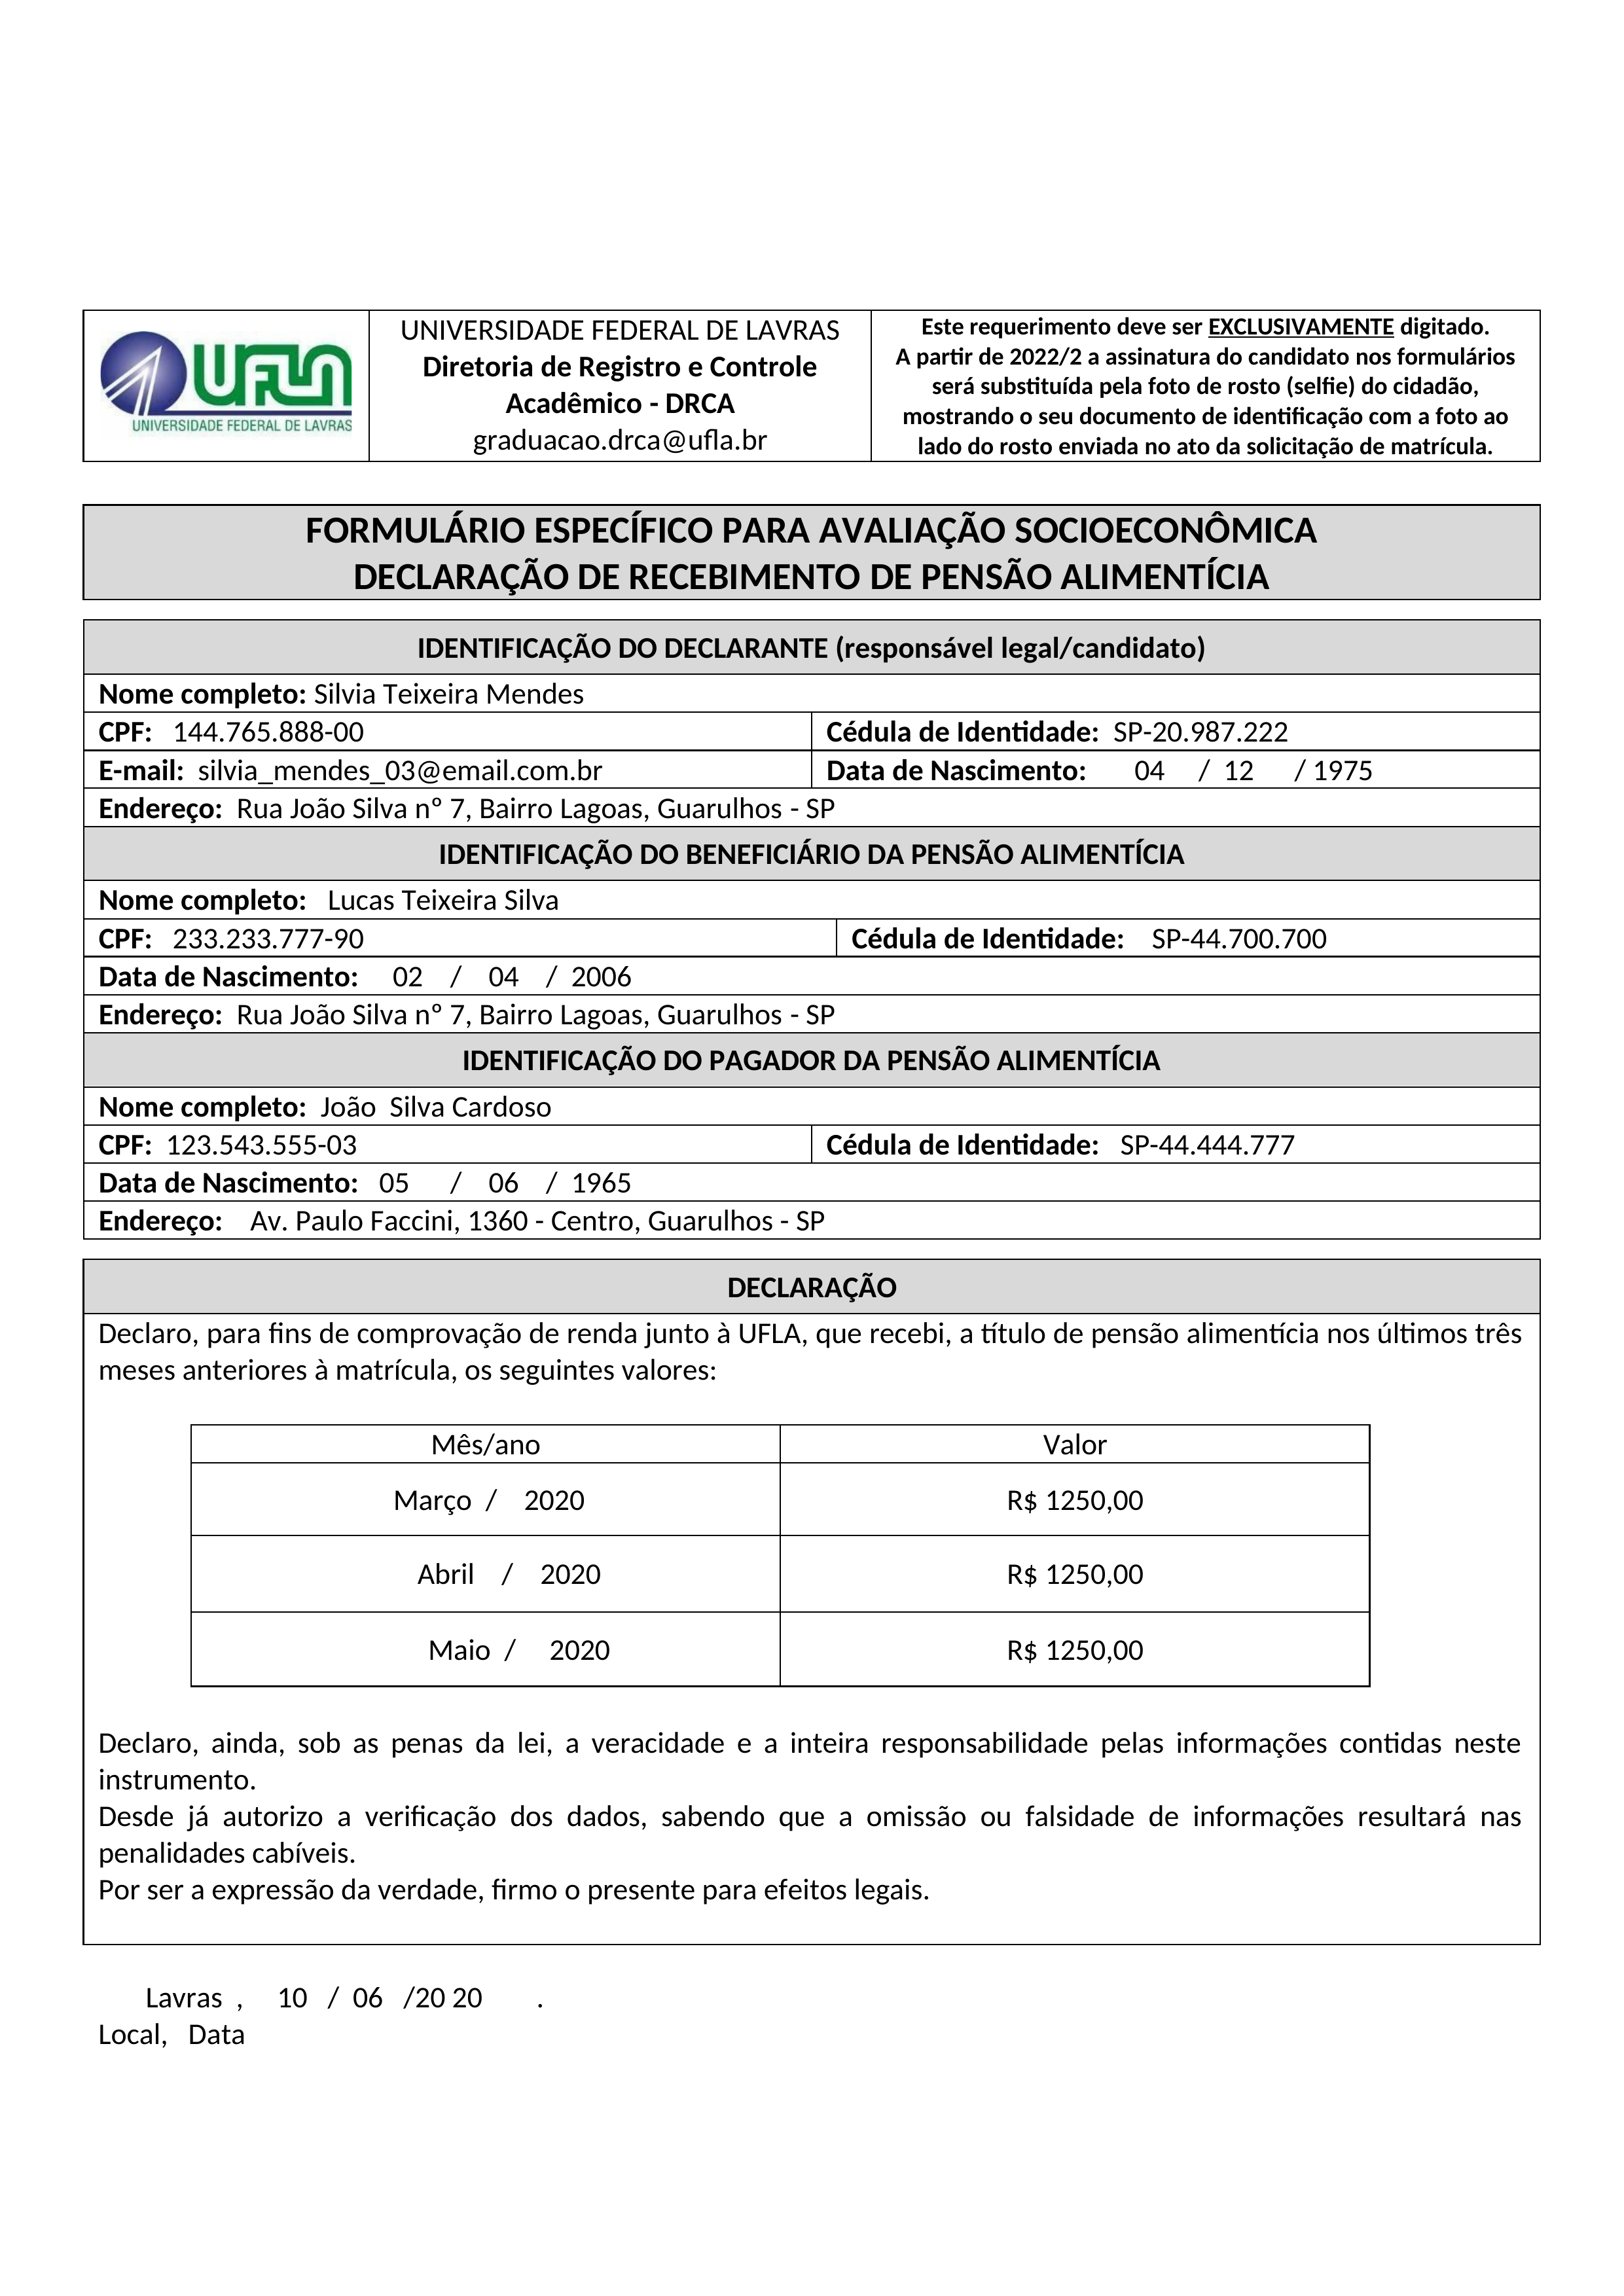
Este requerimento deve ser EXCLUSIVAMENTE digitado.
UNIVERSIDADE FEDERAL DE LAVRAS
UFLA
A partir de 2022/2 a assinatura do candidato nos formulários será substituída pela foto de rosto (selfie) do cidadão, mostrando o seu documento de identificação com a foto ao lado do rosto enviada no ato da solicitação de matrícula.
Diretoria de Registro e Controle Acadêmico - DRCA
UNIVERSIDADE FEDERAL DE LAVRAS
graduacao.drca@ufla.br
FORMULÁRIO ESPECÍFICO PARA AVALIAÇÃO SOCIOECONÔMICA DECLARAÇÃO DE RECEBIMENTO DE PENSÃO ALIMENTÍCIA
IDENTIFICAÇÃO DO DECLARANTE (responsável legal/candidato)
Nome completo:
Silvia Teixeira Mendes
Cédula de Identidade:
SP-20.987.222
CPF:
144.765.888-00
E-mail:
silvia_mendes_03@email.com.br
Data de Nascimento:
04/12/1975
Endereço:
Rua João Silva nº 7, Bairro Lagoas, Guarulhos - SP
IDENTIFICAÇÃO DO BENEFICIÁRIO DA PENSÃO ALIMENTÍCIA
Nome completo:
Lucas Teixeira Silva
Cédula de Identidade:
SP-44.700.700
CPF:
233.233.777-90
Data de Nascimento:
02/04/2006
Endereço:
Rua João Silva nº 7, Bairro Lagoas, Guarulhos - SP
IDENTIFICAÇÃO DO PAGADOR DA PENSÃO ALIMENTÍCIA
Nome completo:
João Silva Cardoso
Cédula de Identidade:
SP-44.444.777
CPF:
123.543.555-03
Data de Nascimento:
05/06/1965
Endereço:
Av. Paulo Faccini, 1360 - Centro, Guarulhos - SP
DECLARAÇÃO
Declaro, para fins de comprovação de renda junto à UFLA, que recebi, a título de pensão alimentícia nos últimos três meses anteriores à matrícula, os seguintes valores:
Mês/ano
Março/2020
Abril/2020
Maio/2020
Valor
R$ 1250,00
R$ 1250,00
R$ 1250,00
Declaro, ainda, sob as penas da lei, a veracidade e a inteira responsabilidade pelas informações contidas neste instrumento.
Desde já autorizo a verificação dos dados, sabendo que a omissão ou falsidade de informações resultará nas penalidades cabíveis.
Por ser a expressão da verdade, firmo o presente para efeitos legais.
Local,
Lavras,
Data
10/06/2020.